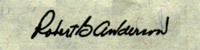
Signature of: robert b anderson